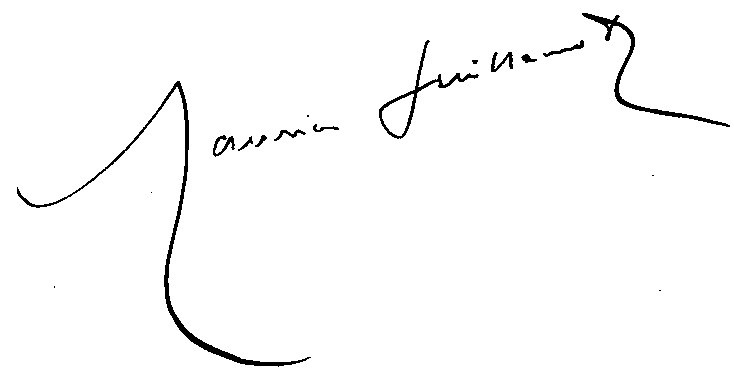
Signature of: maurice guillemot